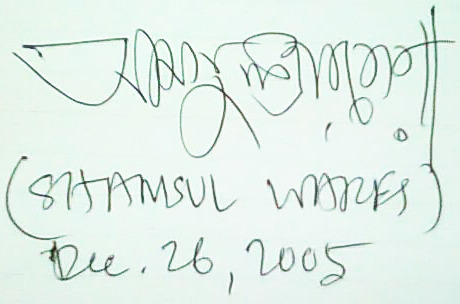
Signature of: shamsul wares